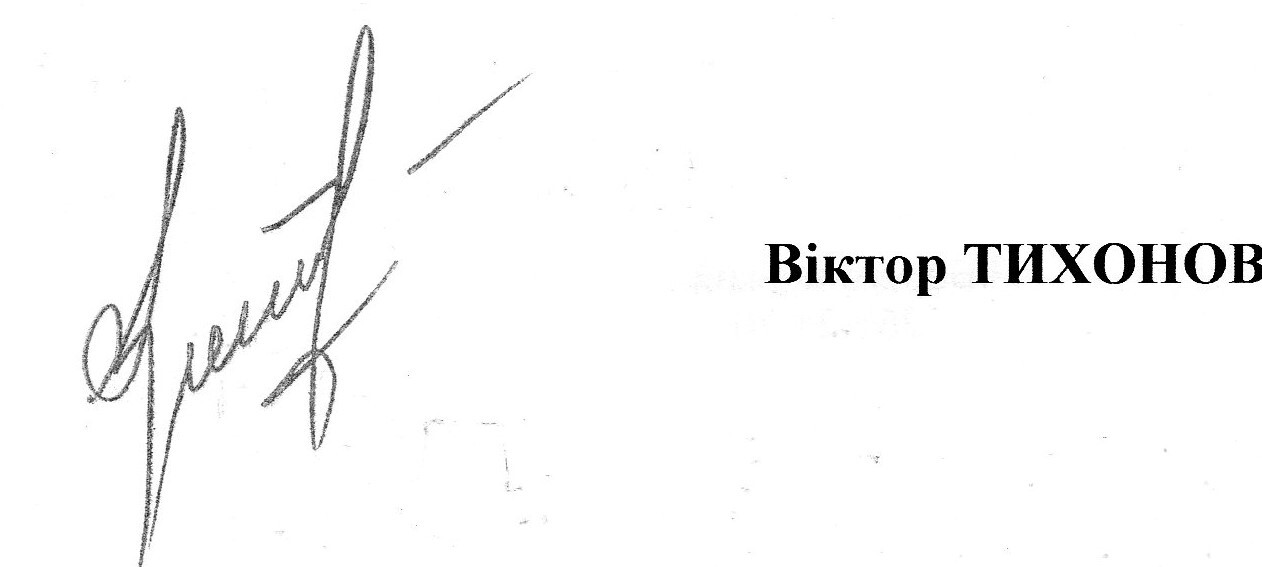
Signature of: víktor tykhonov